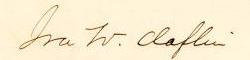
Signature of: ira w claflin